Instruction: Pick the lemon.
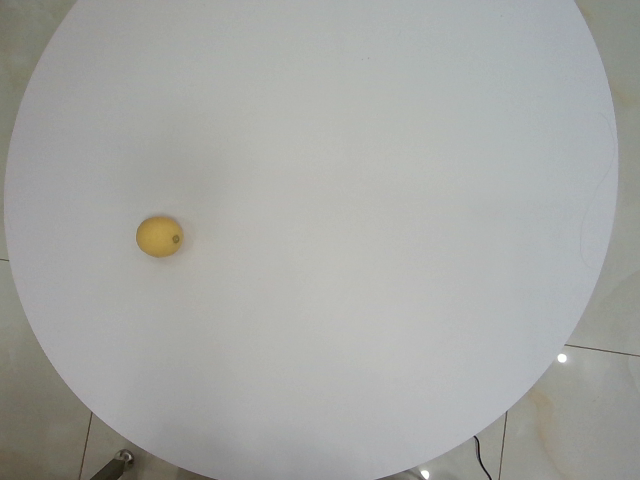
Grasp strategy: vertical